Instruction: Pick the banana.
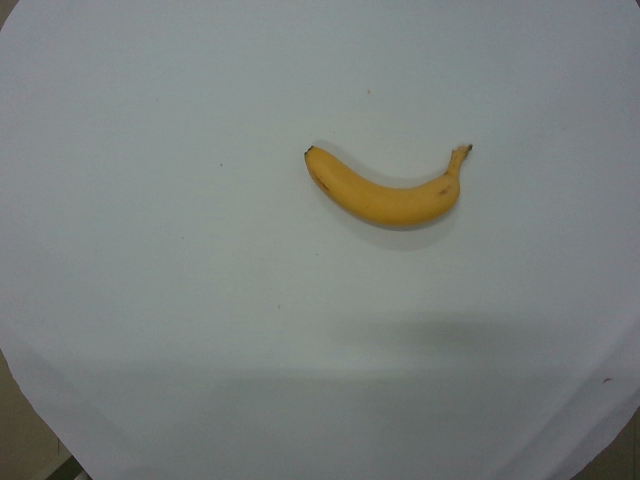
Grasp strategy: vertical